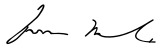
Signature of: james middleton cox